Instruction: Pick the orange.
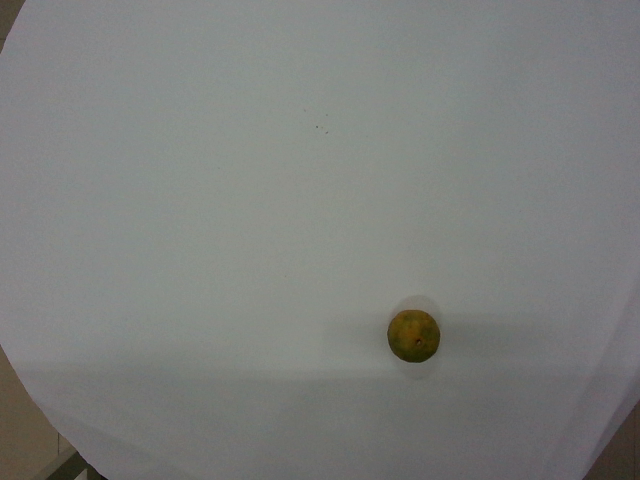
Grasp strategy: vertical